Question: Which state is mentioned in the document?
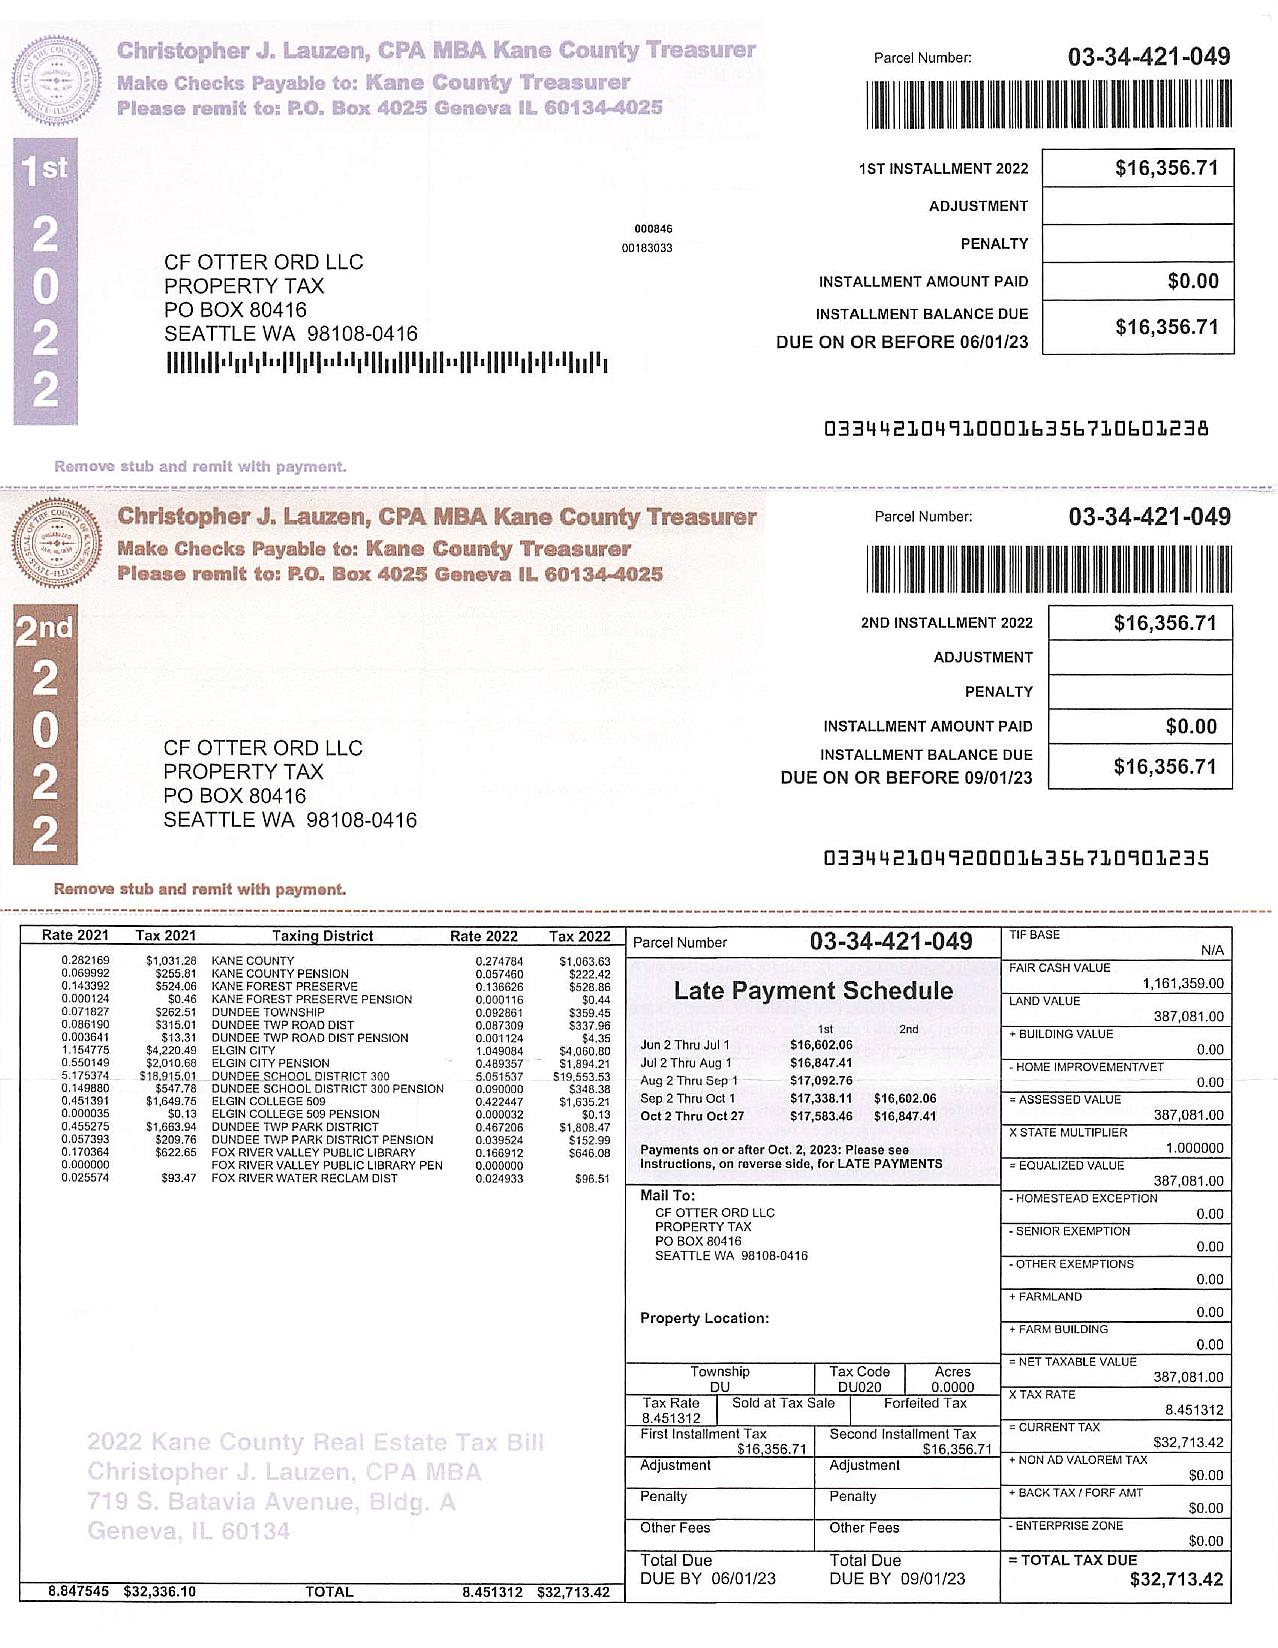
Answer: "IL"